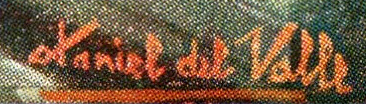
Signature of: daniel del valle